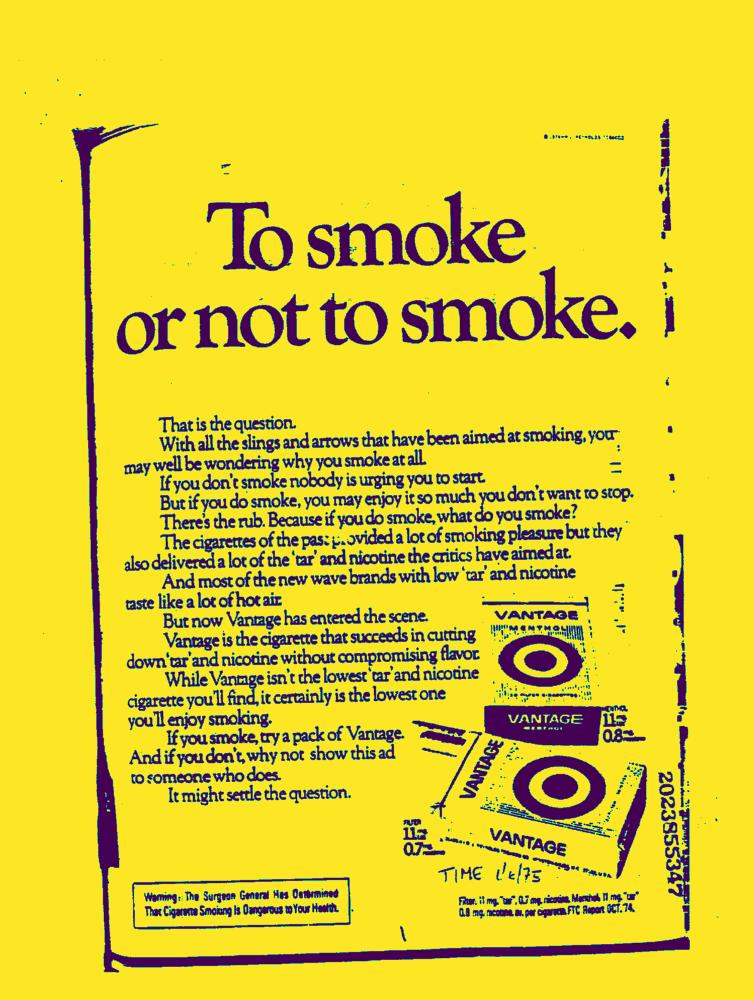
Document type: AD